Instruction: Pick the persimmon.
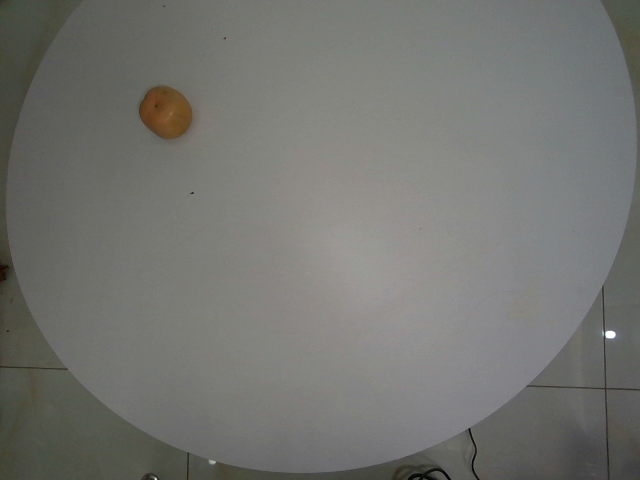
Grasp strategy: vertical